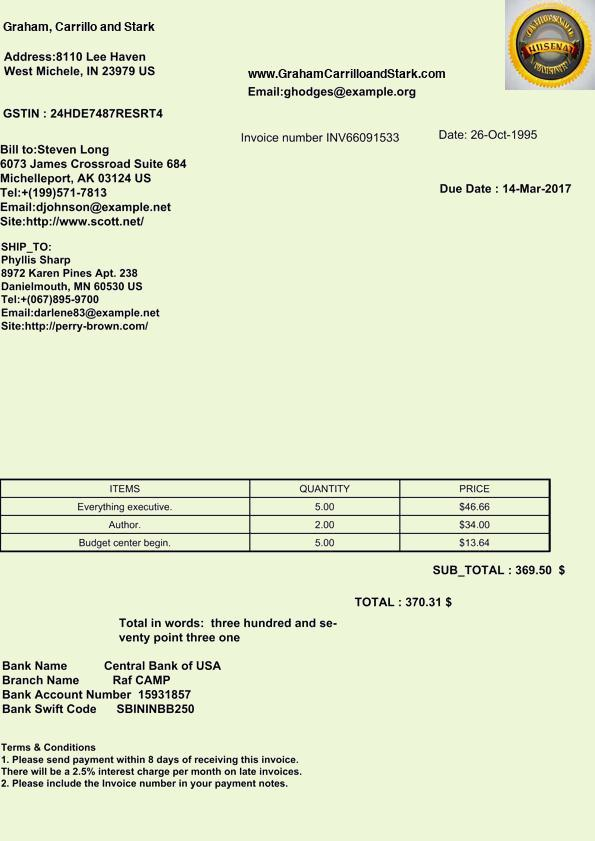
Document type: Invoice